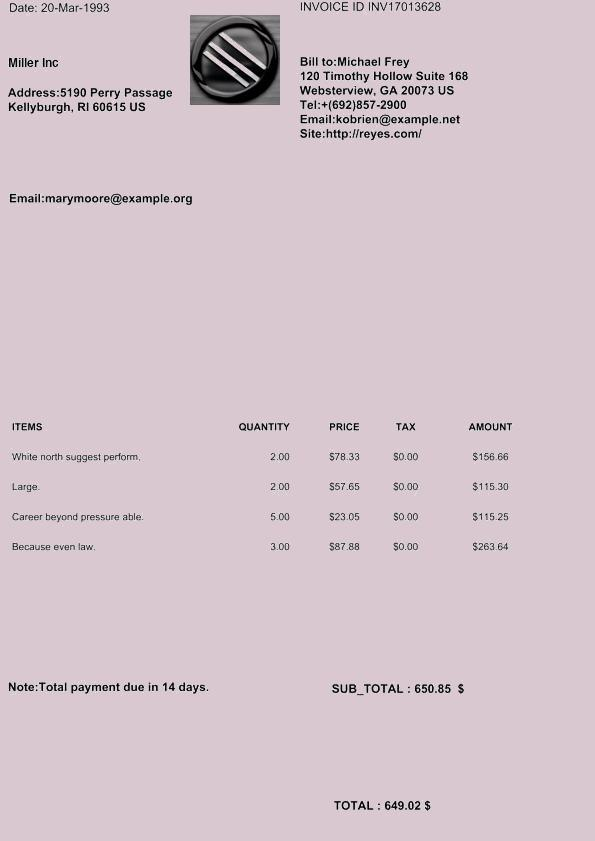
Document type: Invoice